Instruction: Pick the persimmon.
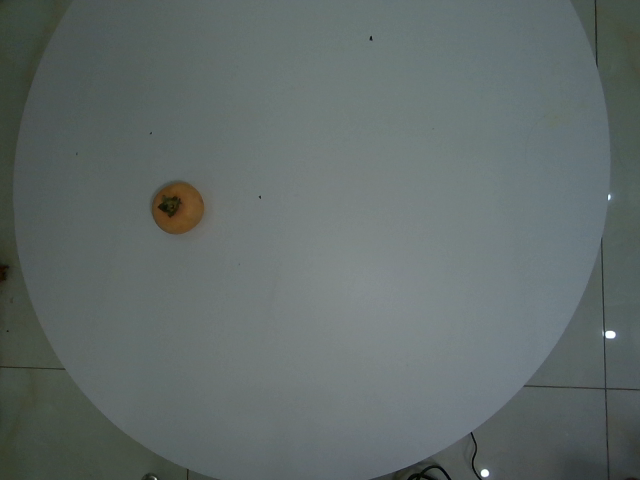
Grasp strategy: vertical